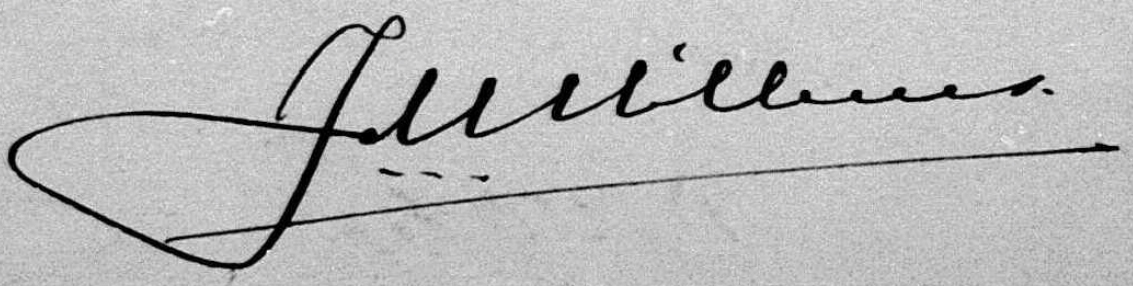
Signature of: jacobus albertus august uilkens